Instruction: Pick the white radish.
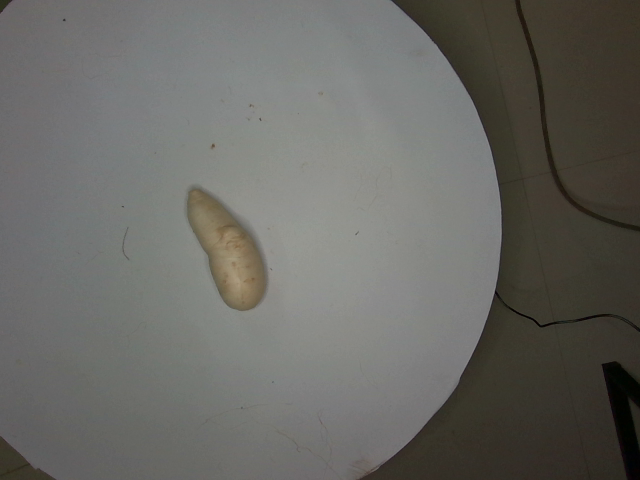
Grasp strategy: vertical